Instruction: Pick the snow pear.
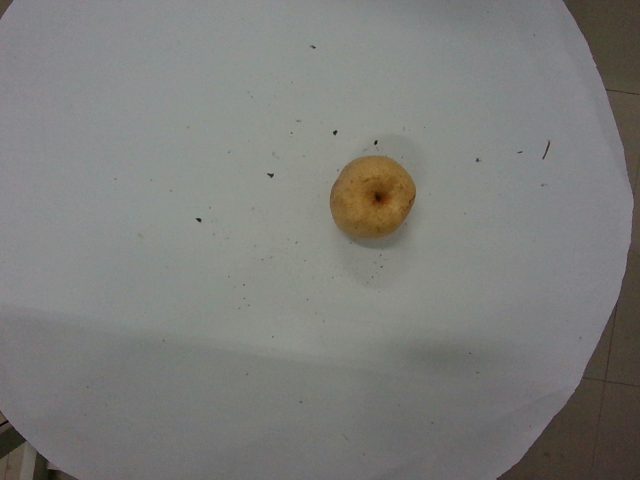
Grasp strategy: vertical